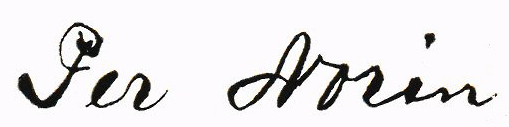
Signature of: per norin